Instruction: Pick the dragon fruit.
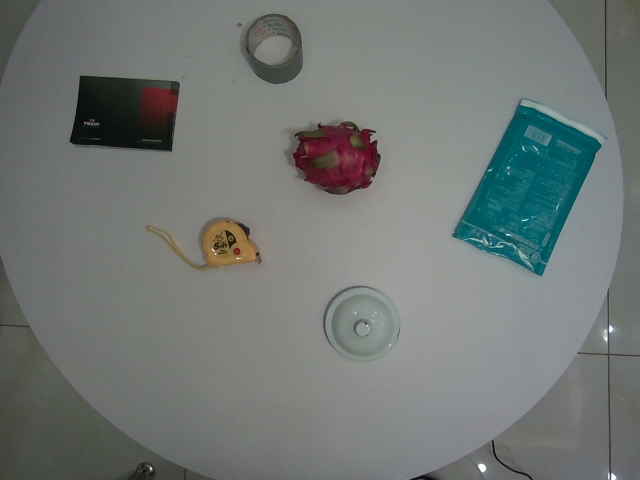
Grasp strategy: vertical